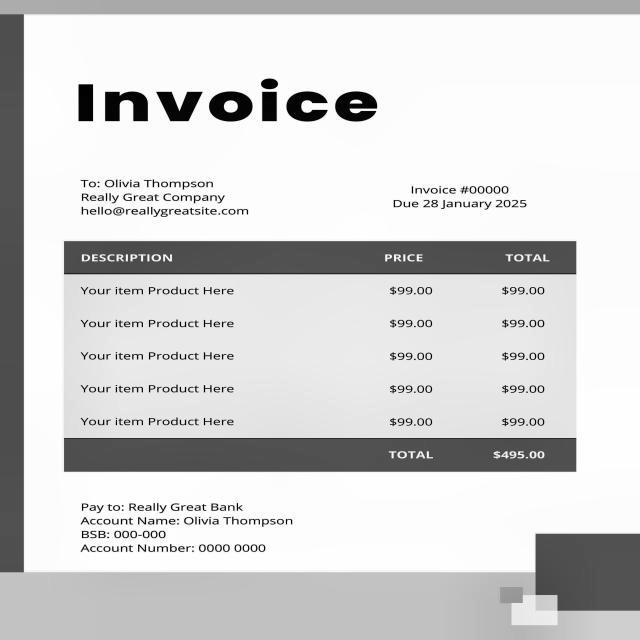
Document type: Invoice